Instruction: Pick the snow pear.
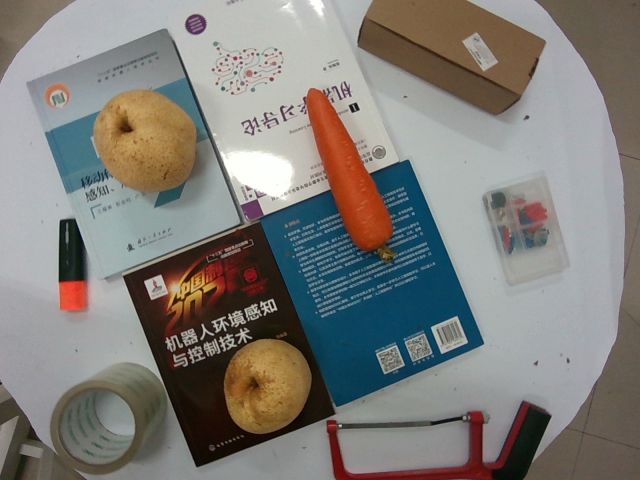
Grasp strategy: vertical